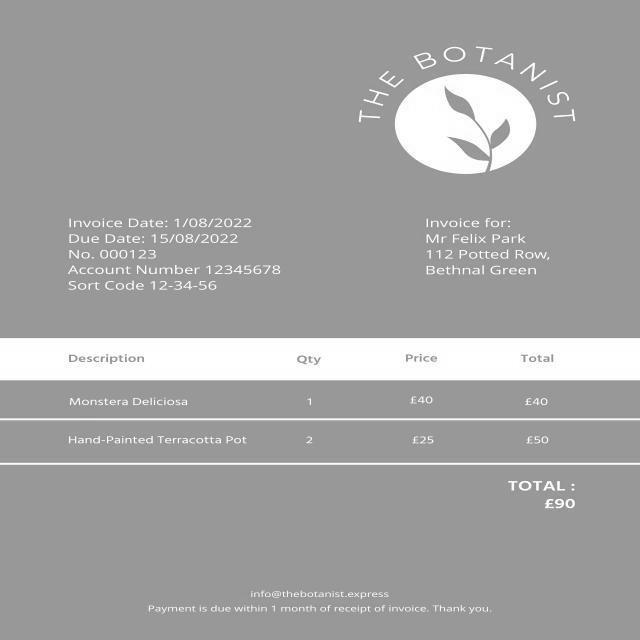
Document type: Invoice